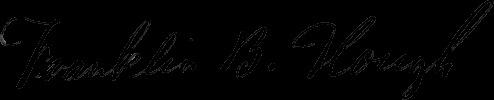
Signature of: franklin b hough